Question: What is the name of the tenant mentioned in the document?
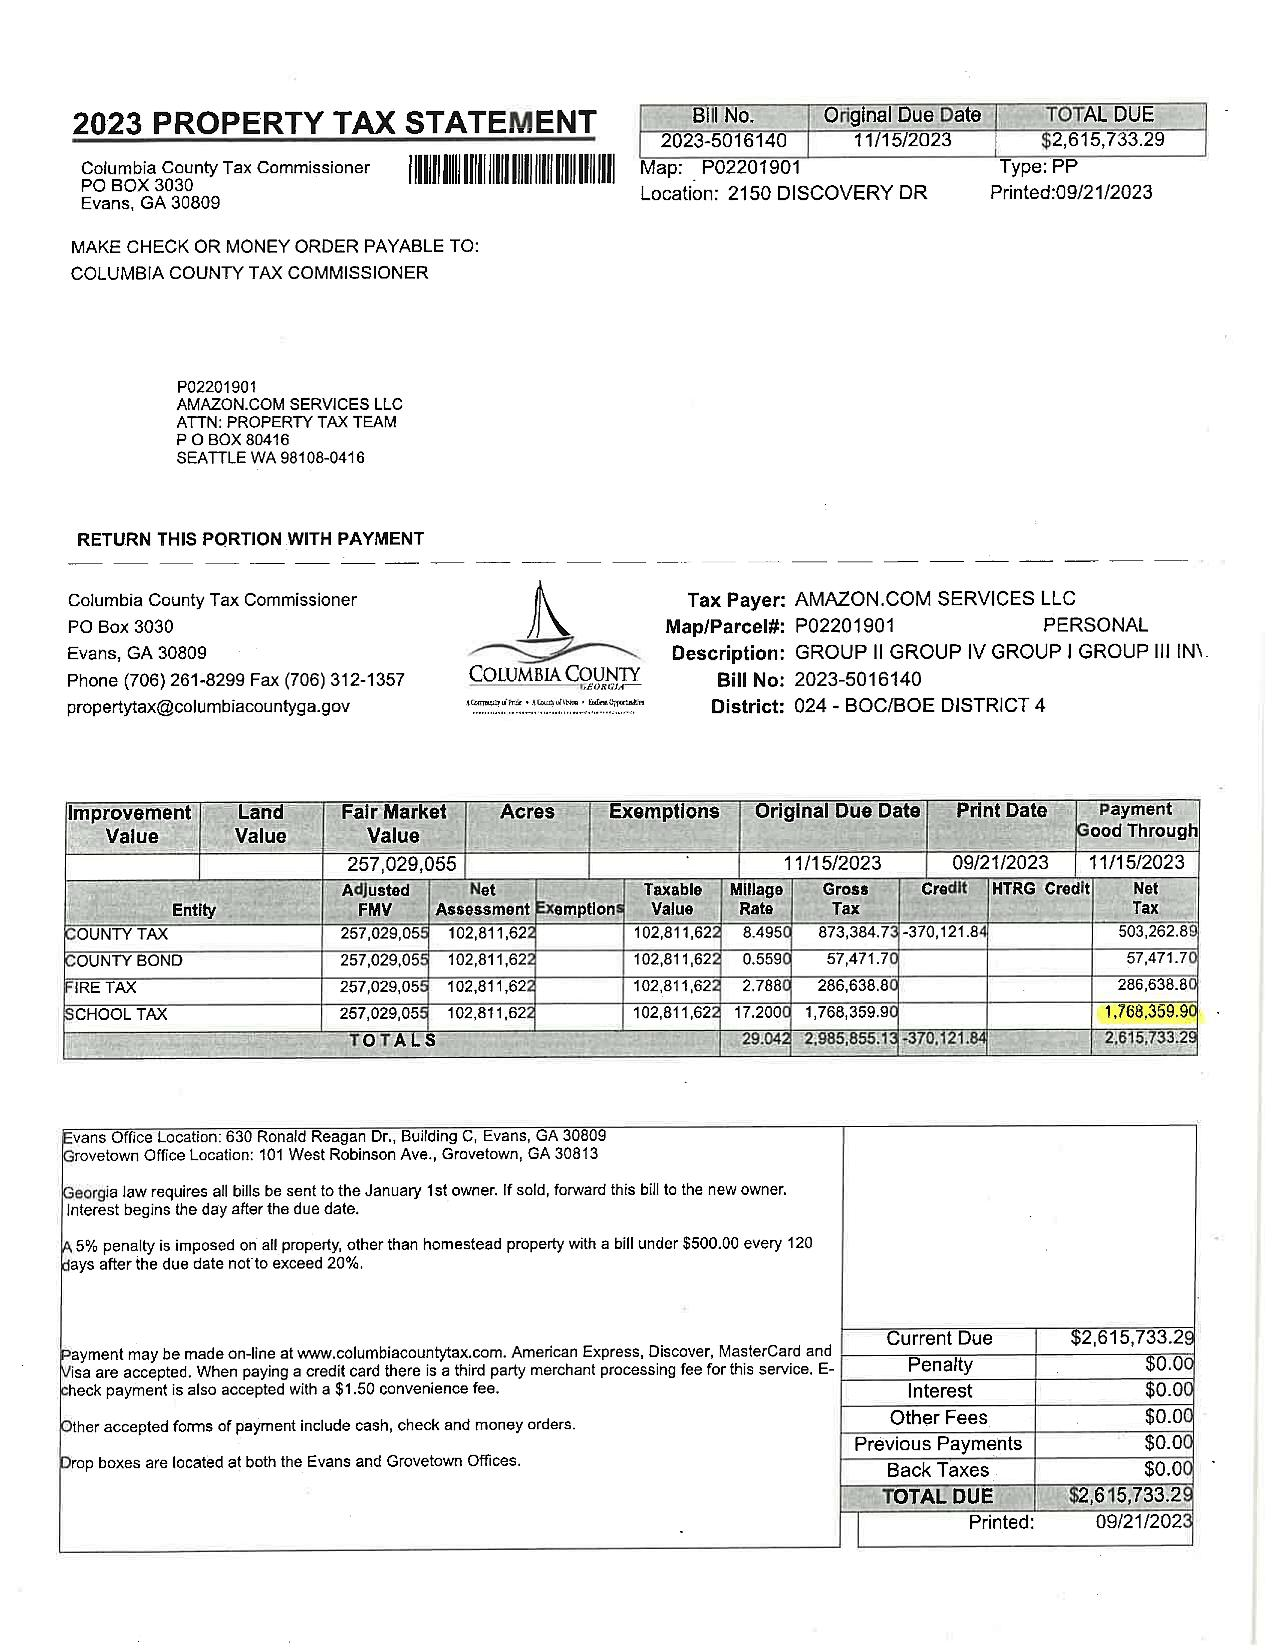
Answer: "AMAZON.COM SERVICES LLC"